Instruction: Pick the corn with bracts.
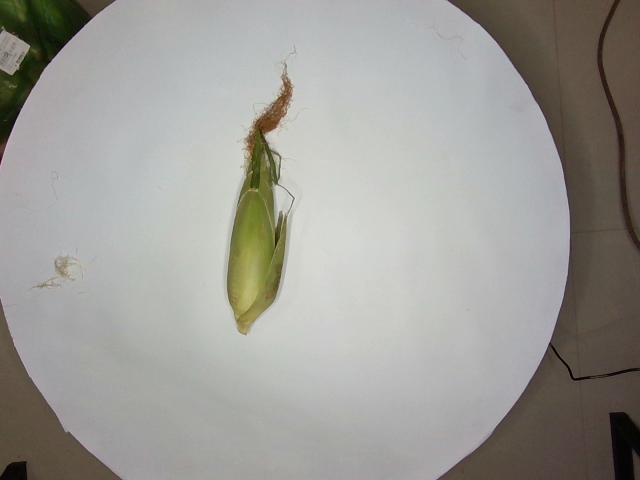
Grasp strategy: vertical